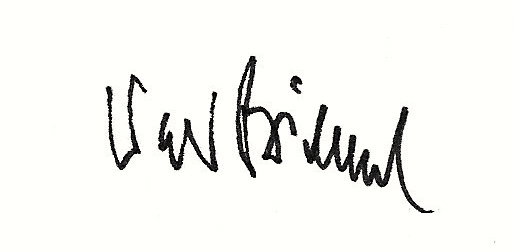
Signature of: walter biemel